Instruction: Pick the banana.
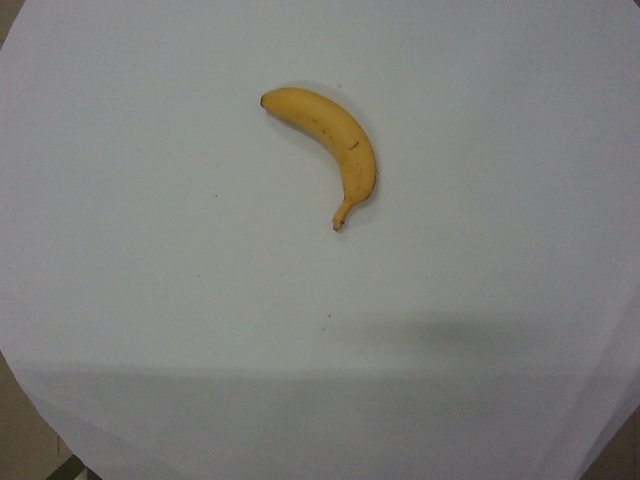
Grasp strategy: vertical